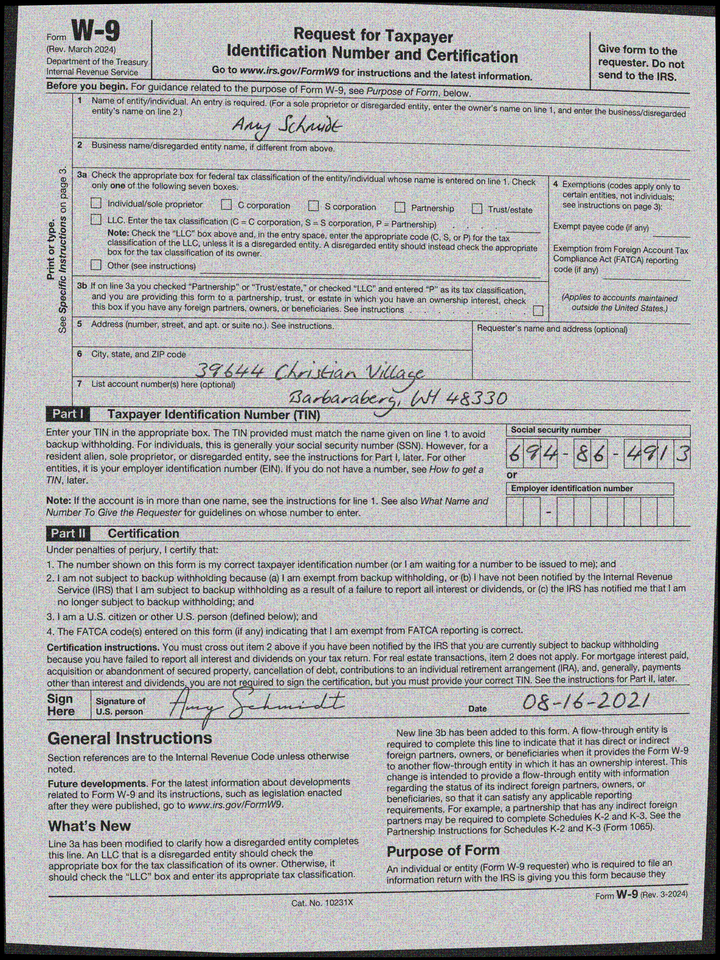
adr1: 39644 Christian Village
adr2: Barbaraberg, WY 48330
cbx: no
ssn: 694864913
enm: Amy Schmidt
sdt: 08-16-2021